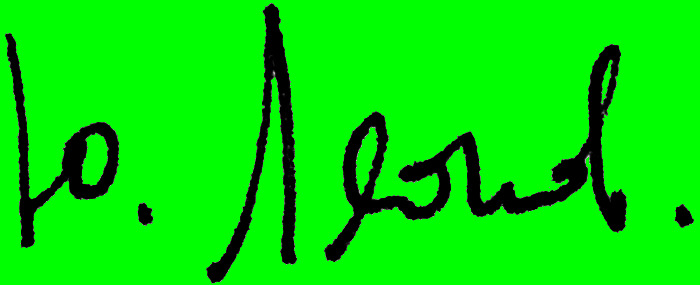
Signature of: yury leonov